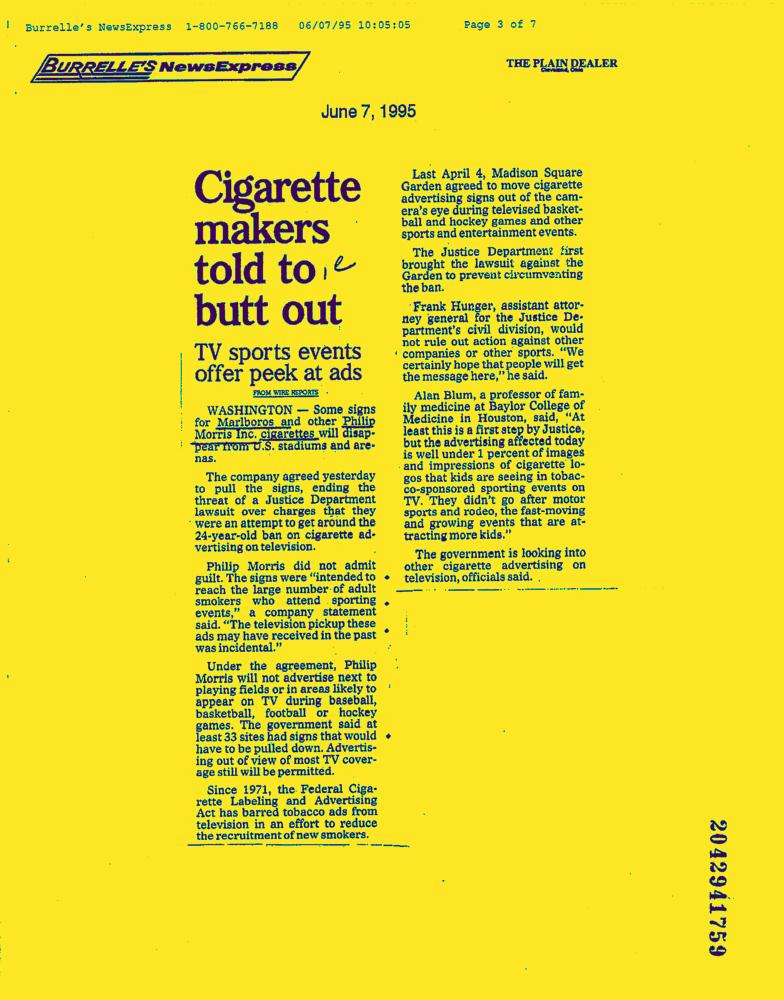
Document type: News-Article